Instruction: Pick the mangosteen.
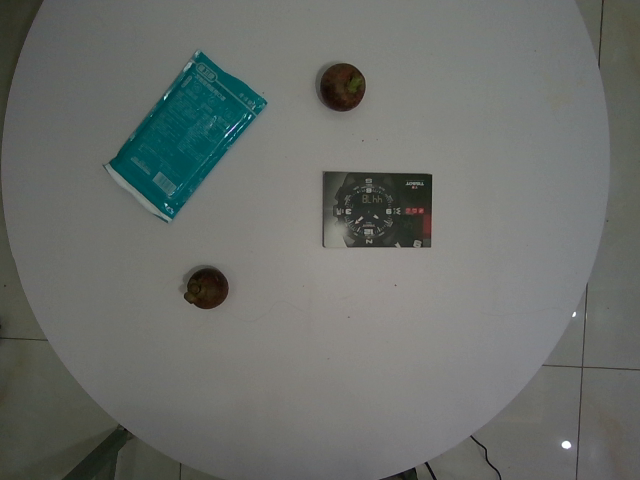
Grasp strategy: vertical